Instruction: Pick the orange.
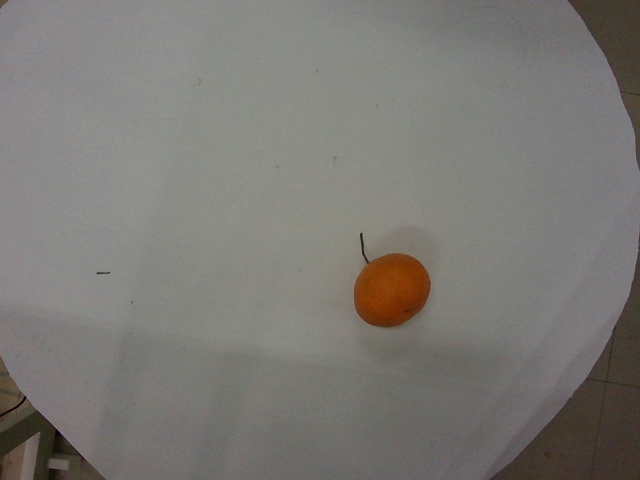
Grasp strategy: vertical